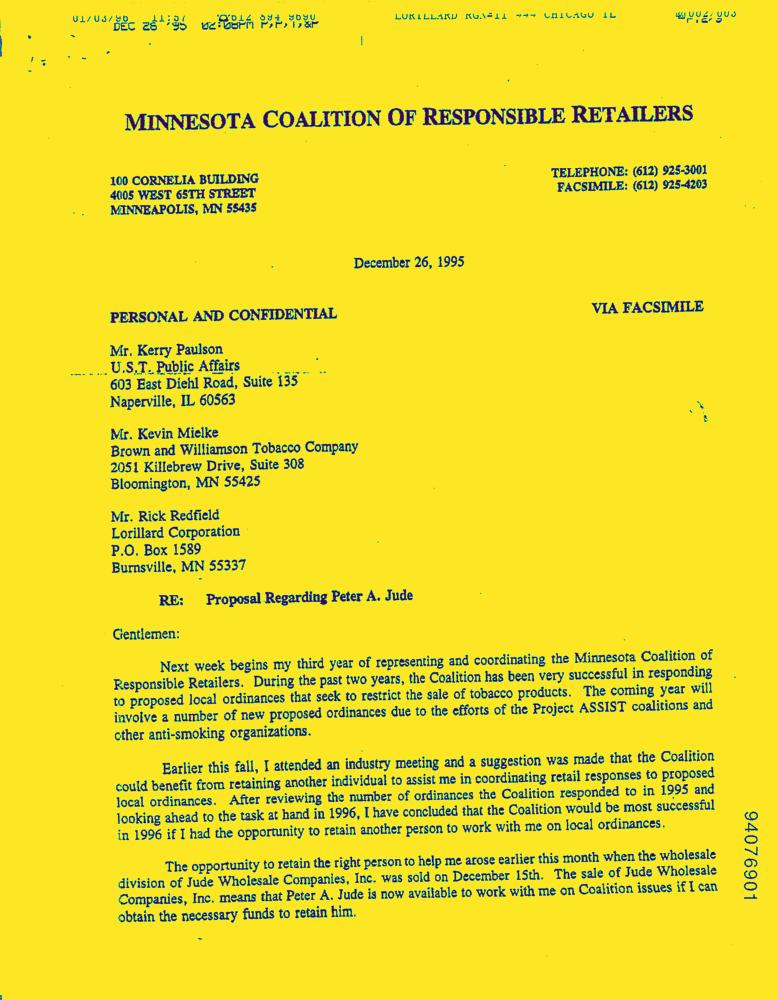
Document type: Letter-Doc